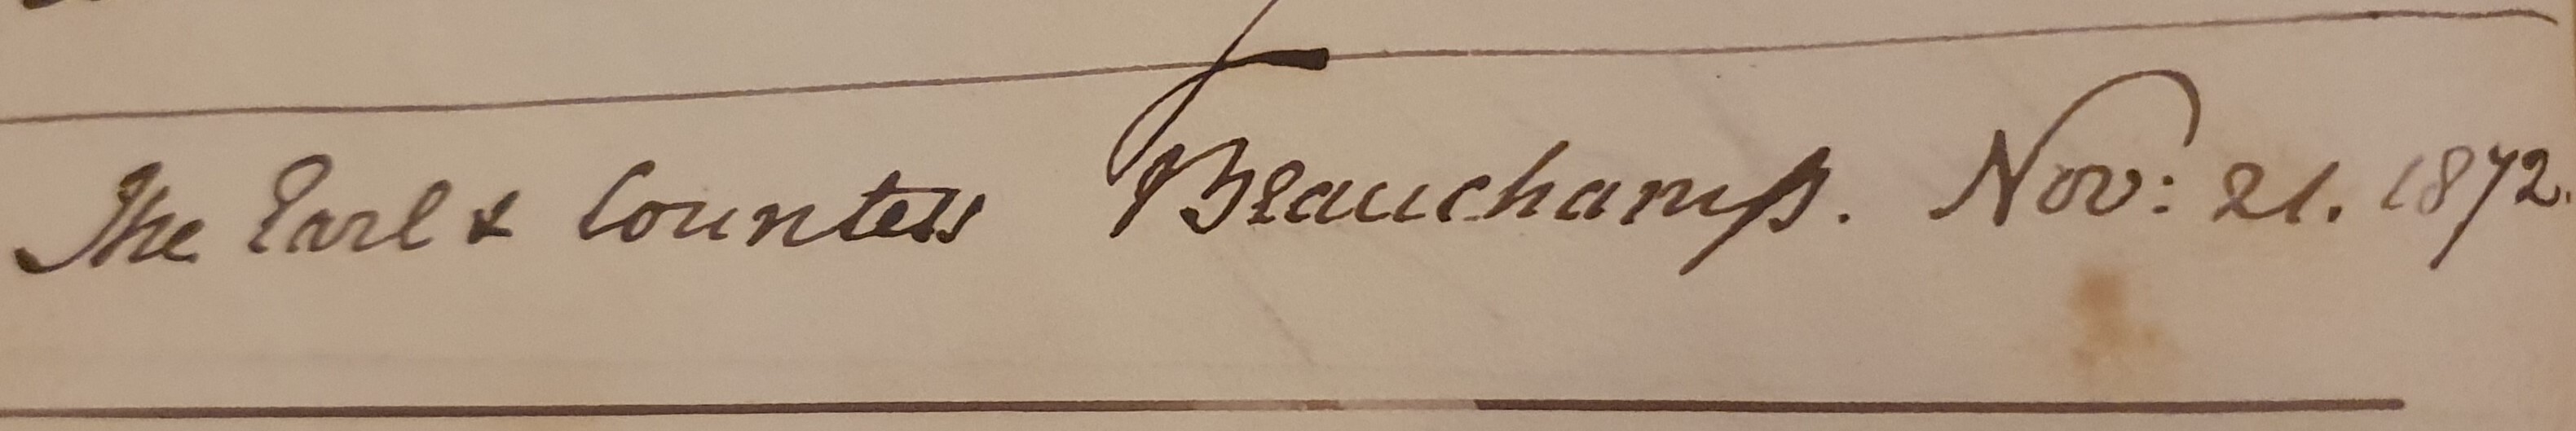
Signature of: frederick lygon 6th earl beauchamp